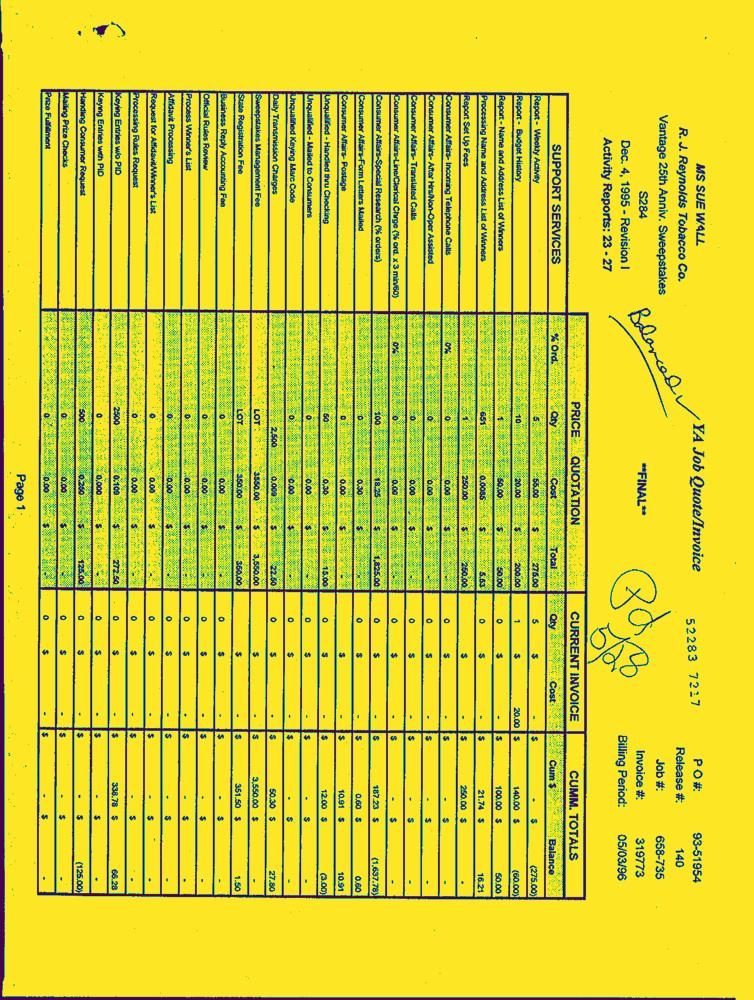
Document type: Invoice-Doc